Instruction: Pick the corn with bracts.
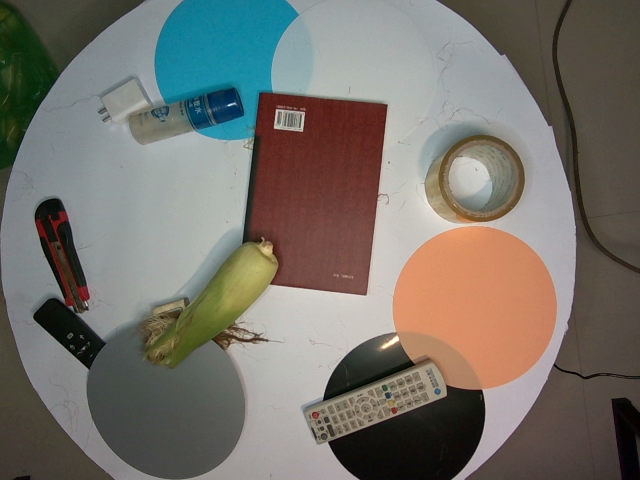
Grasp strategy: vertical